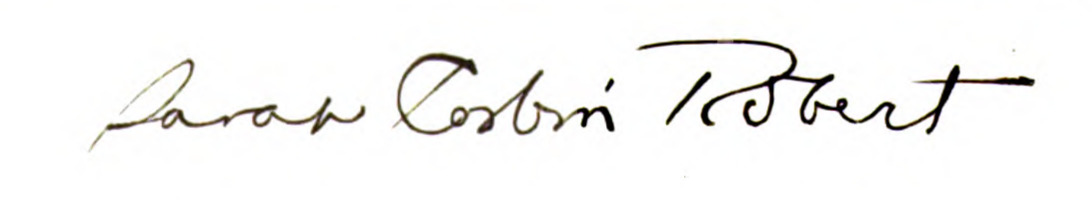
Signature of: sarah corbin robert